Question: How is the history relevant to the case?
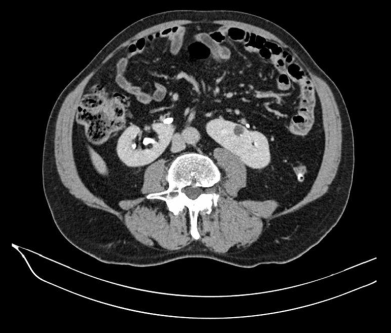
Answer: The patient's history of 78 year old man with new onset of painless hematuria.  There is no significant past medical history. is key in understanding the case.